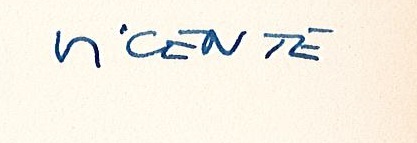
Signature of: vicente molina foix